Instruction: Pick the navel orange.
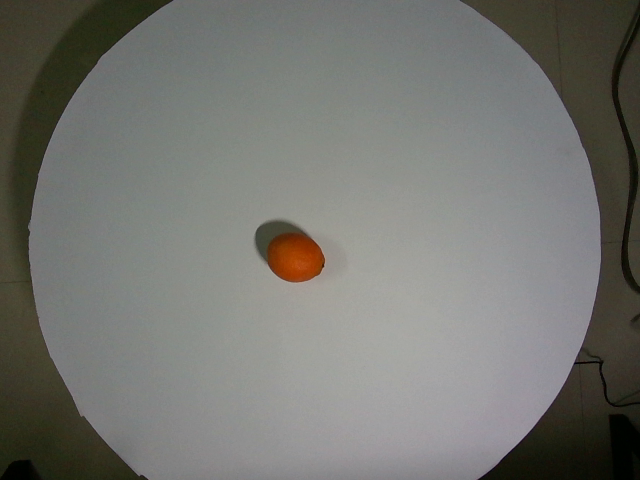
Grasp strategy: vertical